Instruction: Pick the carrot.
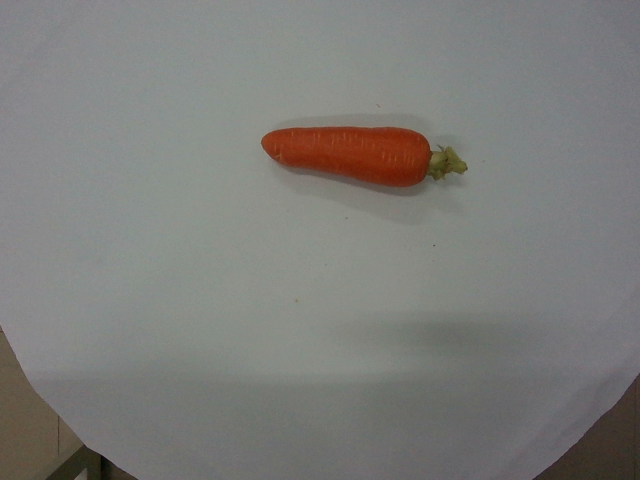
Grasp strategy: vertical